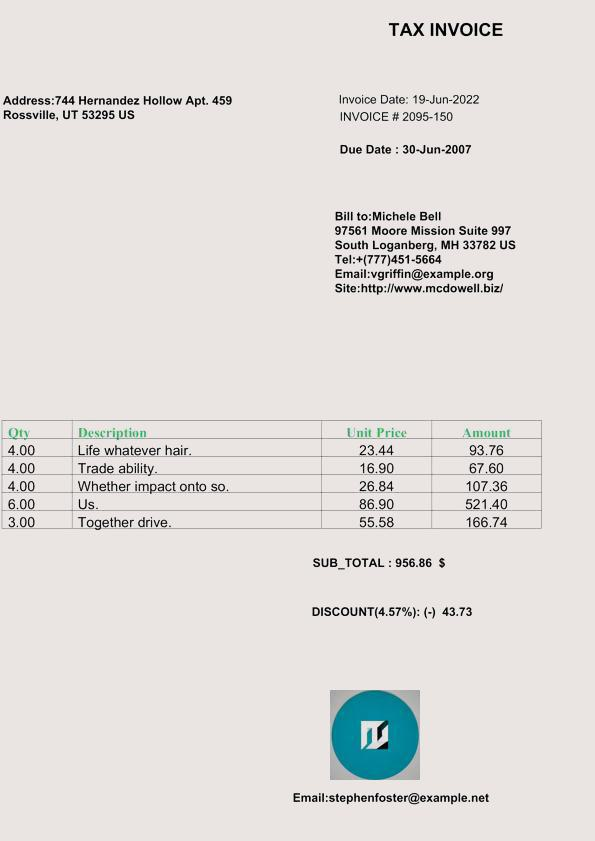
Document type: Invoice